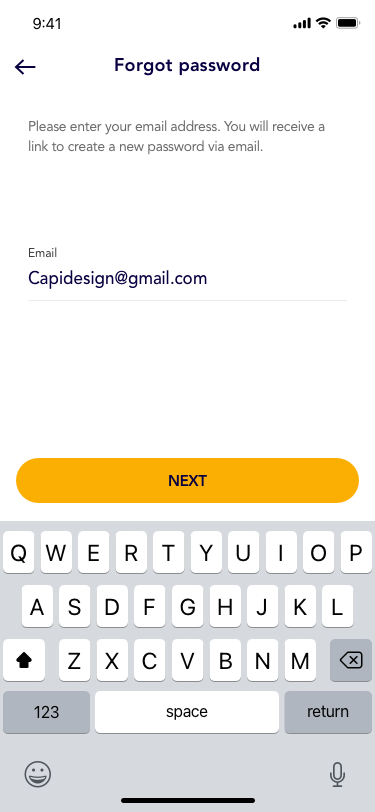
Text in this UI design:
Forgot password
Please enter your email address. You will receive a link to create a new password via email.
Capidesign@gmail.com
Email